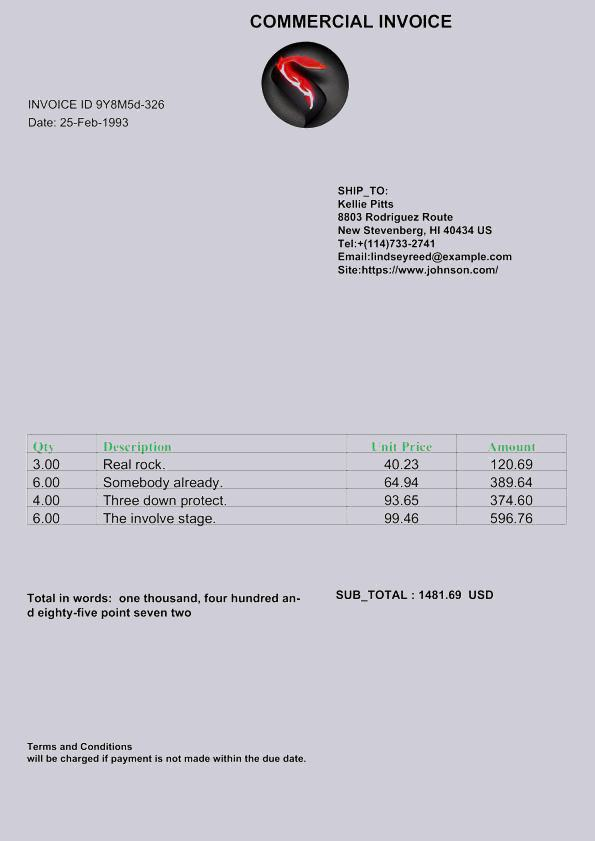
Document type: Invoice